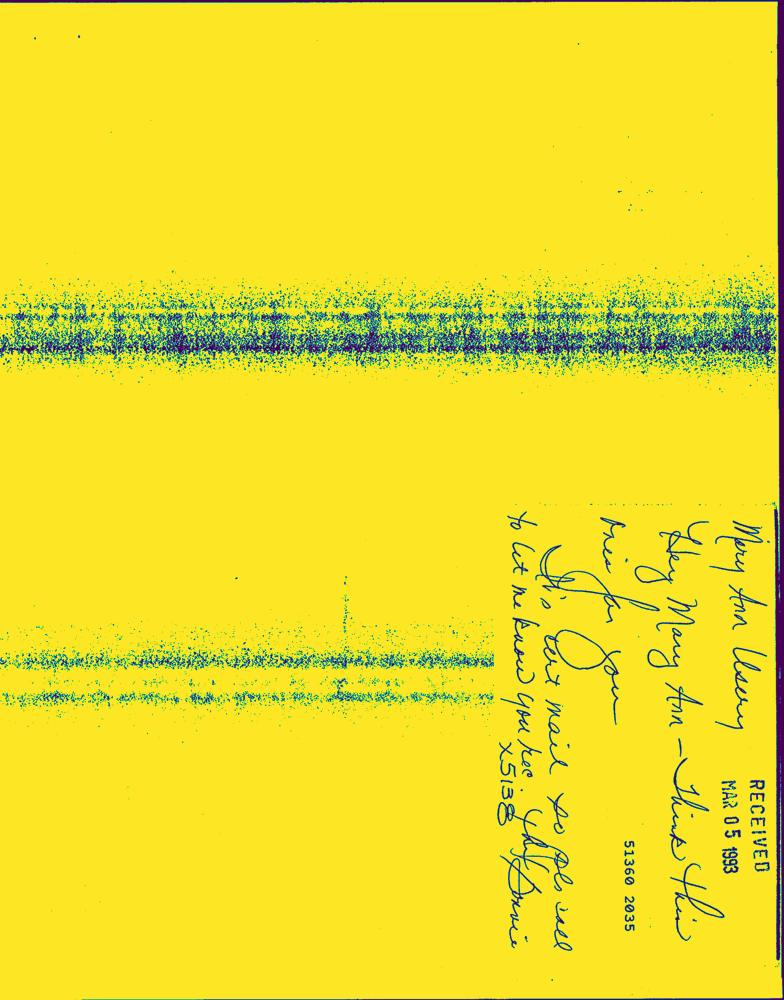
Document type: Hand-Written